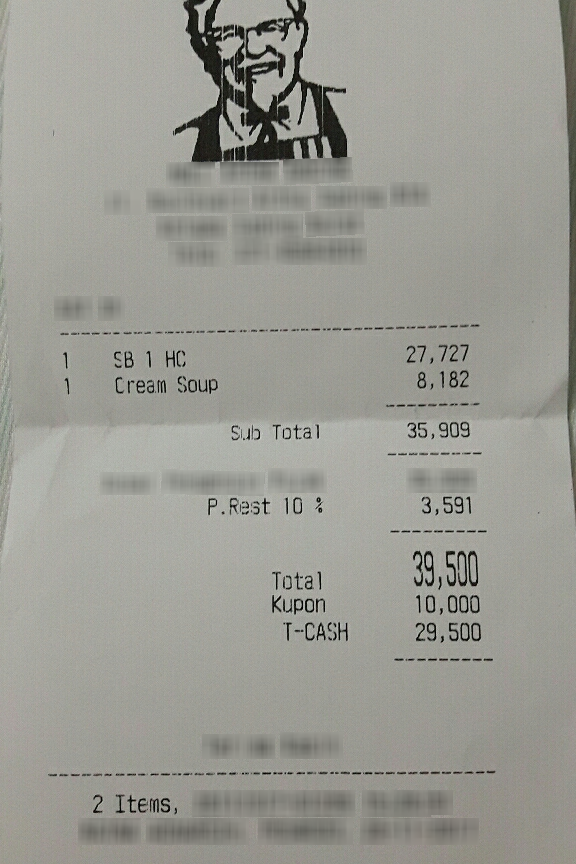
Number of items: 2
Subtotal: 35,909
Tax: 3,591
Total: 39,500
OCR text regions:
text: 1
text: SB
text: 1
text: HC
text: 27,727
text: 1
text: Cream
text: Soup
text: 8,182
text: Sub
text: Total
text: 35,909
text: P.Rest
text: 10
text: %
text: 3,591
text: Total
text: 39,500
text: Kupon
text: 10,000
text: T-CASH
text: 29,500
text: 2
text: Items,